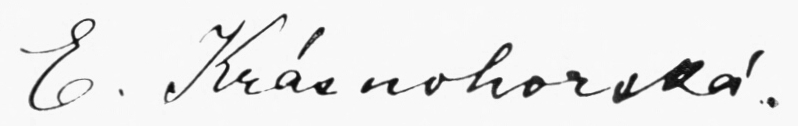
Signature of: eliška krásnohorská